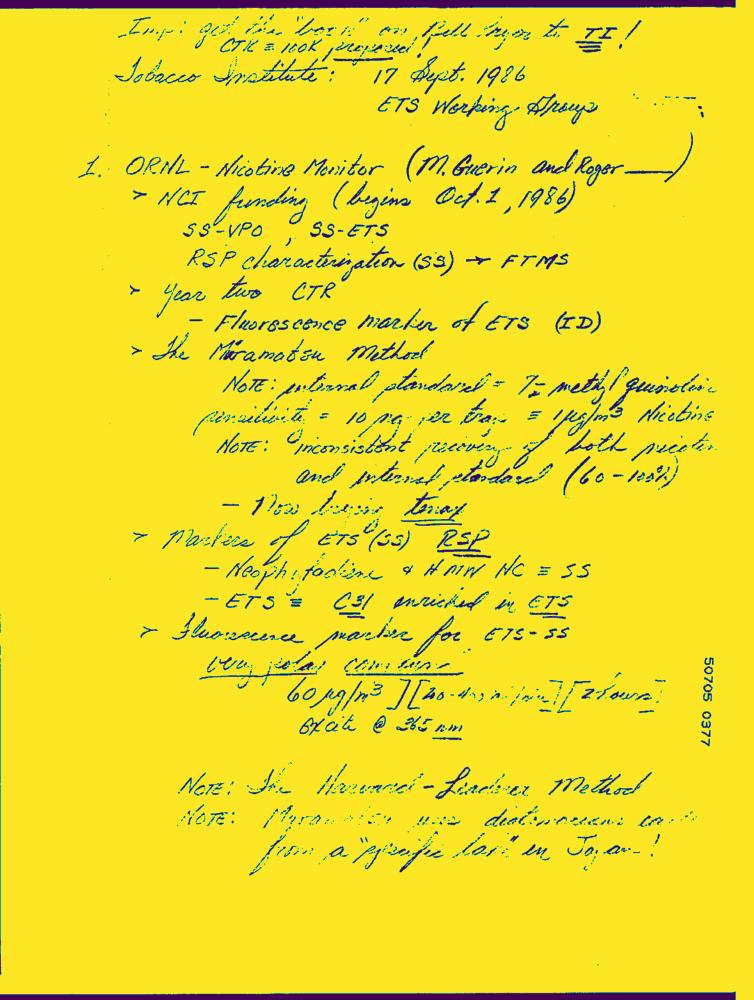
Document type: Hand-Written